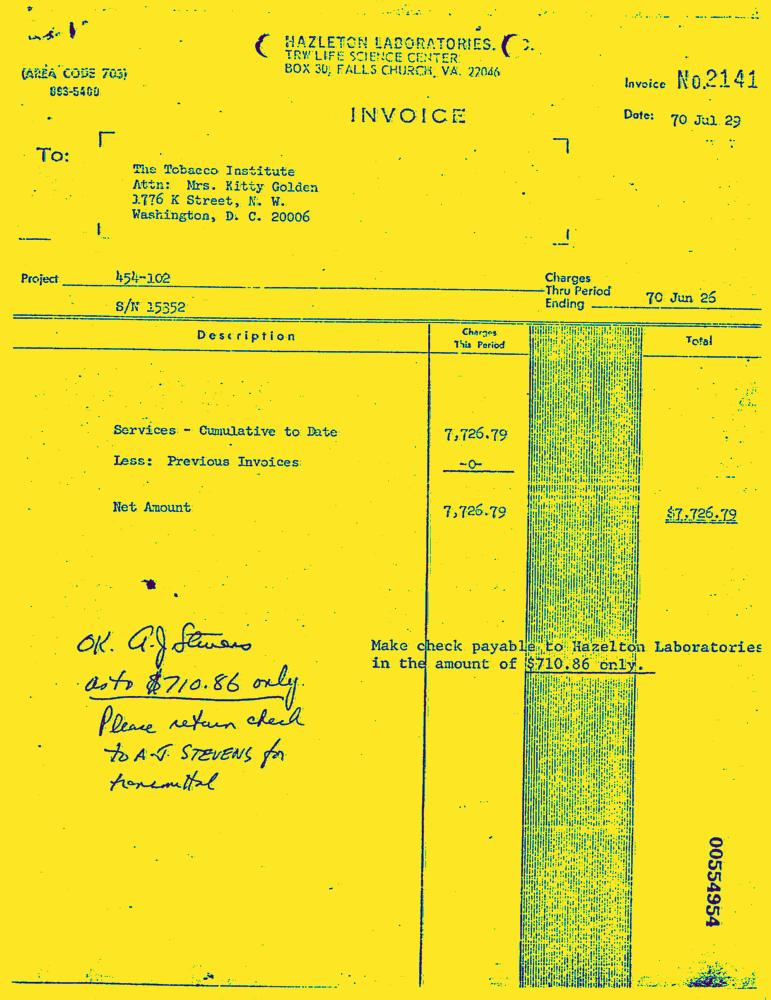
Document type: Invoice-Doc